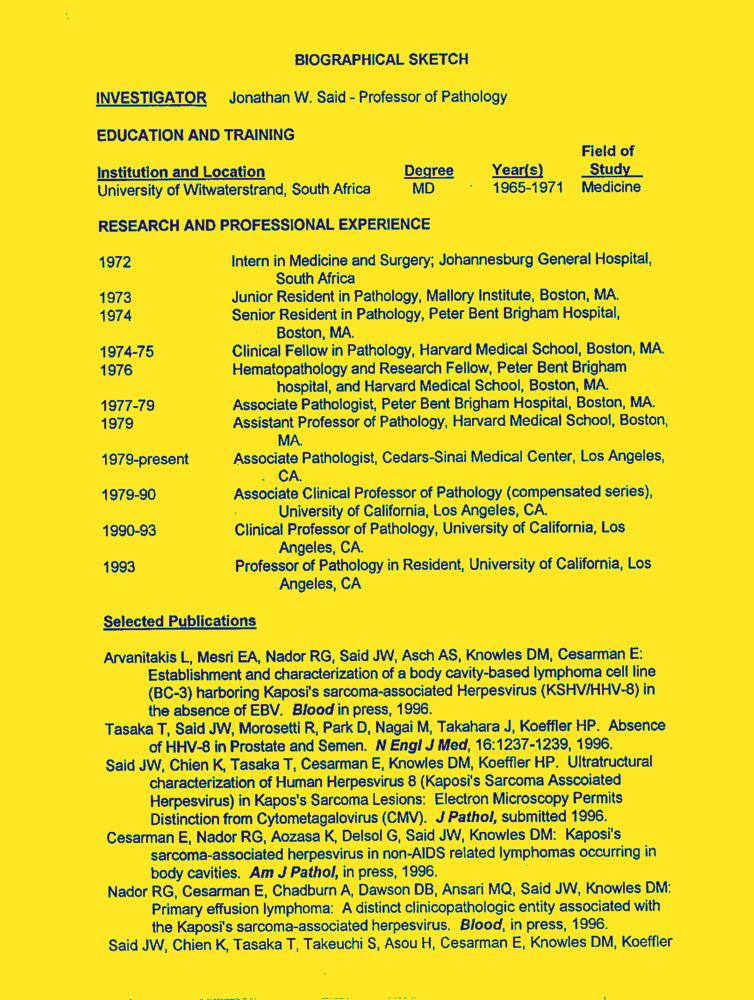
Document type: Resume-Doc